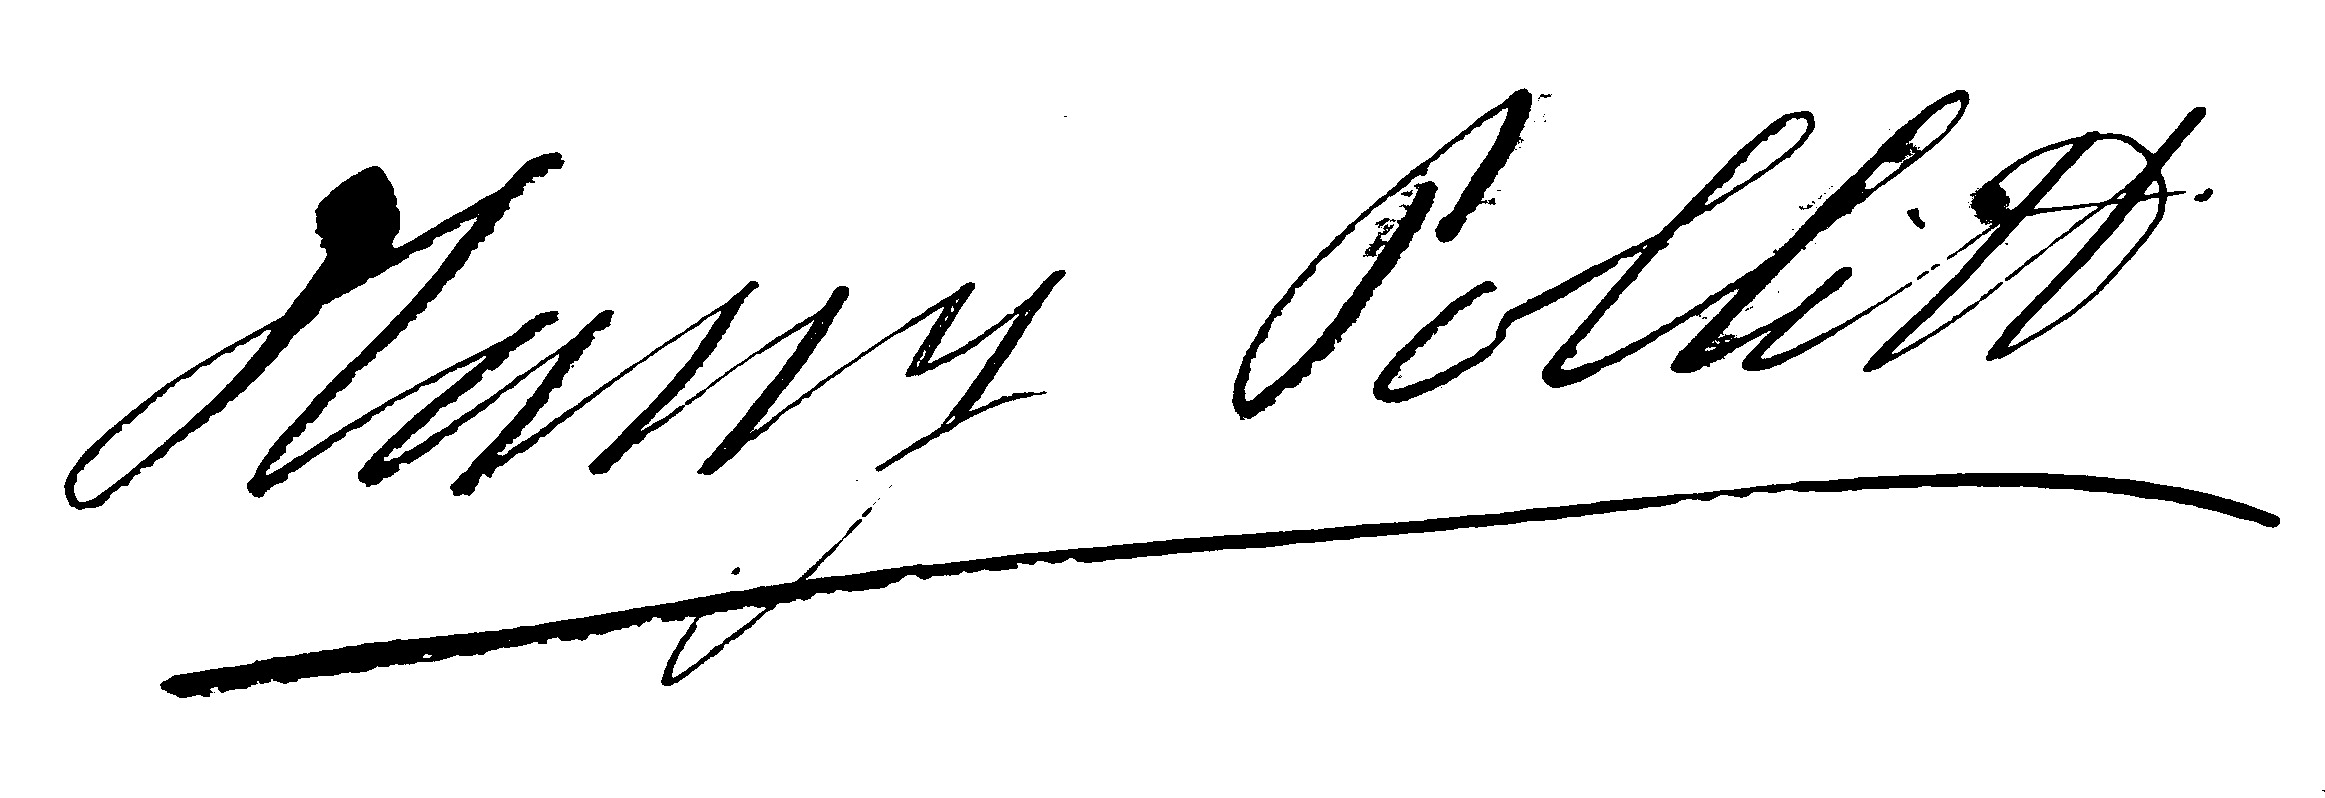
Signature of: harry pollitt